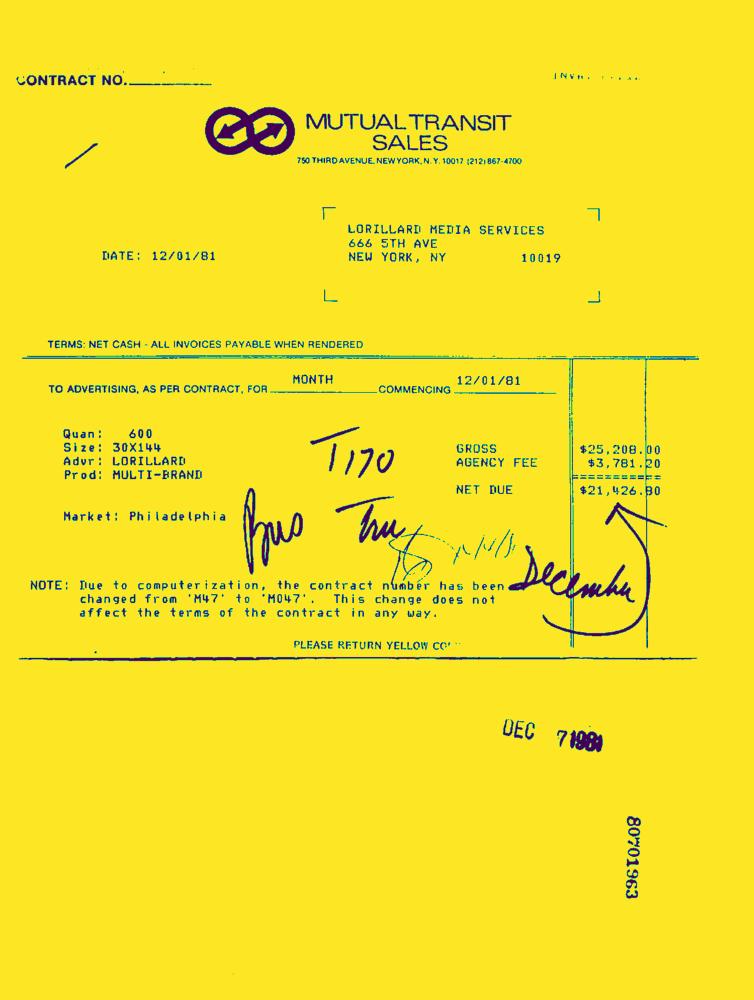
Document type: Invoice-Doc